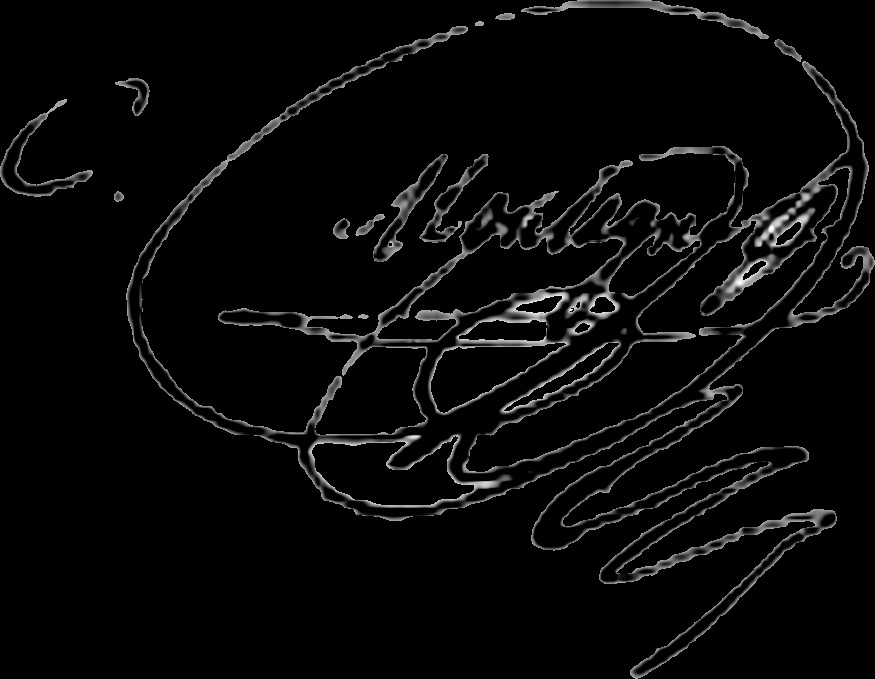
Signature of: camille montagne